Question: How is the history relevant to the case?
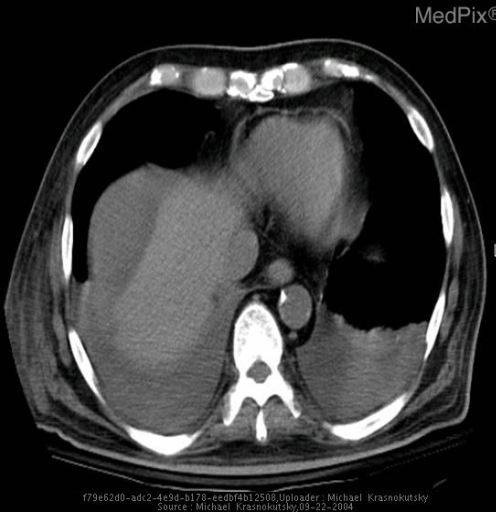
Answer: The patient's history of 40 year old man airevaced from micronesia island to Tripler Medical Center with fevers and abdominal pain lasting for approximately three weeks. is key in understanding the case.